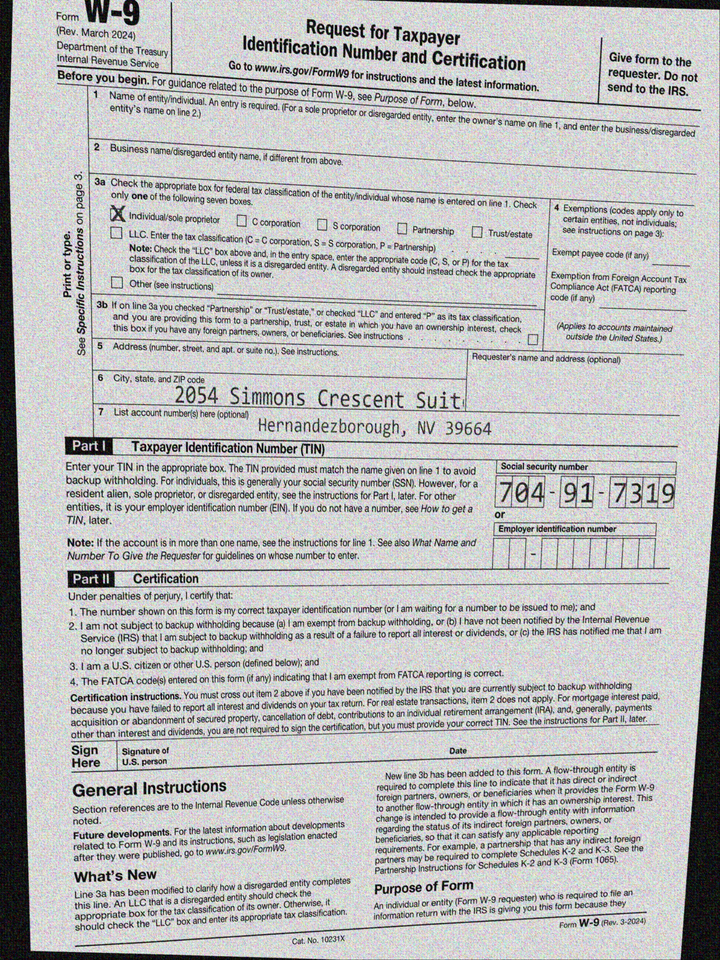
adr1: 2054 Simmons Crescent Suite 405
adr2: Hernandezborough, NV 39664
cbx: yes
ssn: 704917319